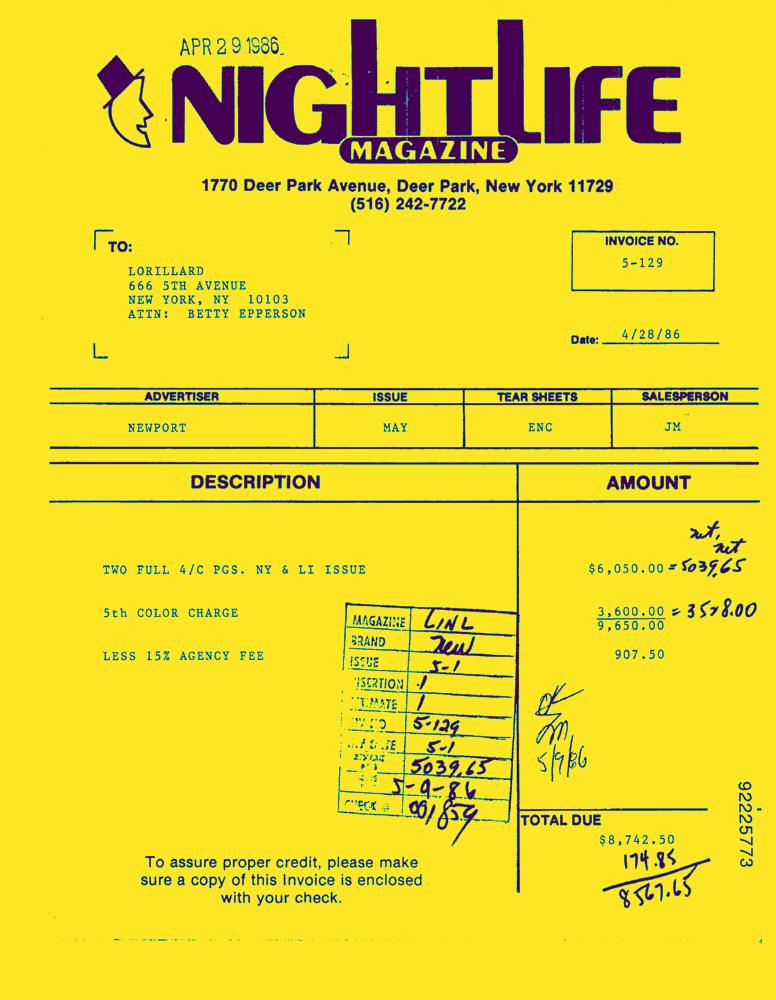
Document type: Invoice-Doc